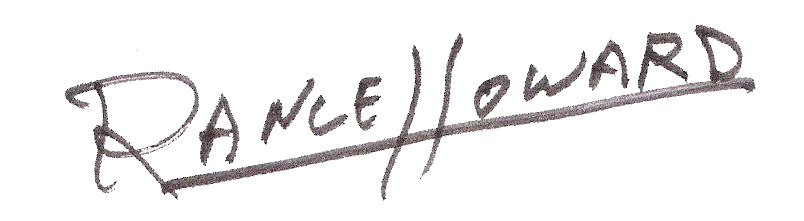
Signature of: ron howard